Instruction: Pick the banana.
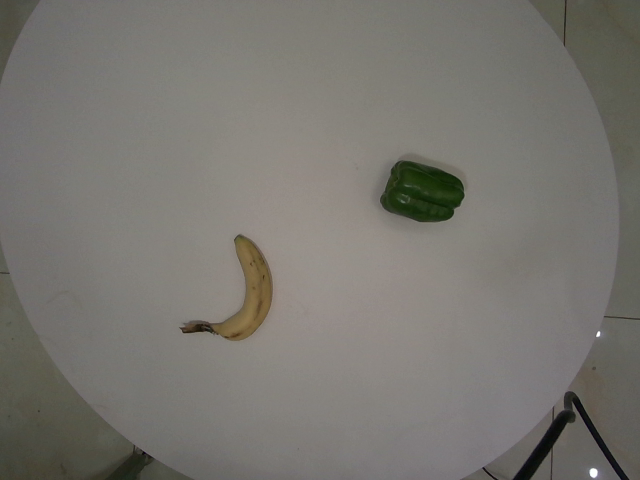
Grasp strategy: vertical